Patient: Female, age 65
A 65-year-old woman, never-smoker, was referred for a second opinion in January 2014 because of an abnormal computed tomography (CT) of the chest with a mass in the right lower lobe. Extensive evaluation in the referring hospital had not revealed a diagnosis. A clear overview of the medical disease history is demonstrated in a timeline (Figure 1). Her medical history consisted of a right-sided mastectomy for breast cancer in 2006, with no adjuvant treatment indicated. On the staging 18-fluordeoxyglucose positron emission tomography-computed tomography (18FDG-PET-CT) for the breast cancer in 2006 an asymptomatic, 30-mm diameter, lobulated 18FDG-negative solitary mass was seen in the right lower lobe. Bronchoscopic sampling for cytology and microbiological cultures showed neither proof of malignancy nor infection, and follow-up was chosen. Serial follow-up chest CTs up to December 2011 (total follow-up of 5 years) showed no change and follow-up was ended.
In August 2013, she was seen in the referring hospital because of a productive cough, dyspnea on exertion, tiredness, and weight loss since the last 3 months. There was no fever nor night sweats. 18FDG-PET-CT revealed an intense 18FDG-avid mass in the right lower lobe, just next to the old pulmonary lesion, with intense hilar lymphadenopathy (Figure 2). Differential diagnosis consisted of malignancy (metastatic breast cancer or primary lung cancer) or infection. Bronchoscopic sampling, CT-guided biopsy, and endobronchial ultrasound with transbronchial needle aspiration (EBUS-TBNA) revealed no malignancy and cultures were negative (Table 1). Transthoracic biopsy of the mass showed fibrosis and a chronic inflammation with histiocytic reaction. A video-assisted thoracoscopy with partial wedge resection of the pulmonary nodule was performed to obtain a definitive diagnosis and to rule out or confirm malignancy. Pathologic analysis of the resection specimen showed fibrosis with bronchiectasis, focal inflammation, and bronchiolisation of the alveoli, but no malignancy or microorganisms (Table 1). With a diagnosis suggestive of cryptogenic organizing pneumonia, prednisone 0.5 mg/kg/day was initiated, although, due to steroid side-effects, limited in dose and duration (prednisone 0.5 mg/kg/day for 3 weeks followed by gradual tapering of the dose, total duration of prednisone treatment was 2 months). Despite the steroids, her complaints worsened and the patient was referred to our tertiary center in January 2014. A new 18FDG-PET-CT showed progression of the 18FDG-avid lesion with extension into the mediastinum and lymph node station 4R, with also mass effect on the right pulmonary artery and invasion of the left superior pulmonary vein (Figure 2). There was no evidence of extrathoracic lesions. Because of the invasive growth, malignancy was again in the differential diagnosis. In our hospital, renewed analysis was performed with bronchoscopy and mediastinoscopy, both without evidence of malignancy or infection (Table 1). Cytology of the bronchial aspirate showed sporadic hyphae (most probable Aspergillus), but without growth on culture and these were considered contamination or colonization. In March 2014, a multidisciplinary decision was made for a treatment with a higher dose of prednisone 1 mg/kg/day in combination with macrolide antibiotic treatment for 3 months (with slow tapering of the steroids) under suspicion of cryptogenic organizing pneumonia, but without clinical or radiologic response. Additional diagnostics were considered for the growing part of the lesion, but a CT-guided biopsy and surgical sampling were both not possible because of the risk of a massive bleeding. A follow-up 18FDG-PET-CT was scheduled to evaluate whether in the follow-up lesions would become better accessible for further diagnostic work-up. During the pulmonary work-up, in March 2014, the patient developed new complaints of progressive muscle weakness and sensibility loss of the right upper arm. She was hospitalized in the referring hospital. Additional brain imaging with magnetic resonance imaging (MRI) revealed multiple brain lesions in the cortex and watershed region, in the left corpus callosum, the left thalamus and partially in the right semioval center, which were considered brain metastases by the referring hospital (Figure 3). The MRI was revised by an experienced neuro-radiologist in our hospital who withheld a differential diagnosis of ischemia and metastasis. The brain lesions were not accessible for a biopsy because of the location and small size. Because of a poor clinical condition combined with a differential diagnosis of ischemia, no brain radiation was initiated. Patient was discharged after 11/2-week hospitalization in the referring hospital. The neuro-oncology multidisciplinary team advised follow-up MRI 3 months later. On this MRI (May 2014), two lesions had enlarged significantly with marked perilesional edema but other lesions showed shrinkage (Figure 4). The radiologic appearance with restrictive diffusion of these lesions on diffusion-weighted images was suggestive for (atypical) cerebral abscesses rather than metastases. The 18FDG-PET-CT showed further growth of the mass in the right lower lobe but without distant lesions. At the same time, the patient developed multiple ill-defined skin lesions. Because of her worse clinical condition, she was hospitalized in our tertiary hospital and cerebral and skin biopsies were performed: both showed marked inflammation and fungal hyphae with dichotomous branching, suggestive for Aspergillus, there was no evidence for malignancy (Table 1; Figures 5 and 6). Cultures of the wound fluid after skin biopsy also revealed Aspergillus (Table 1). The definitive diagnosis of proven invasive aspergillosis with pulmonary, mediastinal, cerebral, and skin involvement was made. Treatment with voriconazole was initiated with monitoring of serum and cerebral spinal fluid (CSF) voriconazole levels. Because of progressive somnolence caused by hydrocephalus, repeated CSF drainage was necessary. Eventually, five neurosurgical procedures were needed for effective control of the infection and adequate drainage of the CSF, with in the end placement of an internal ventriculo-peritoneal drain. During treatment with voriconazole, there was a slow clinical recovery. Additional immunological analysis did not reveal an immunity disorder; there were normal titers of total IgG, IgM, IgG, and IgA, there were no complement abnormalities, screening for antinuclear antibodies and antineutrophil cytoplasmic antibodies was negative. Only the use of prednisone could be identified as immunosuppressant factor which aided the further dissemination of this opportunistic infection. MRI of the brain performed after 6 months of treatment showed marked improvement without evidence of hydrocephalus, the chest CT also improved. Patient was discharged in December 2014, 7 months after admission. She rehabilitated and made a near complete recovery.
Keywords: aspergillosis, brain abscess, brain metastasis, brain neoplasms, differential diagnosis, lung cancer, lung neoplasms
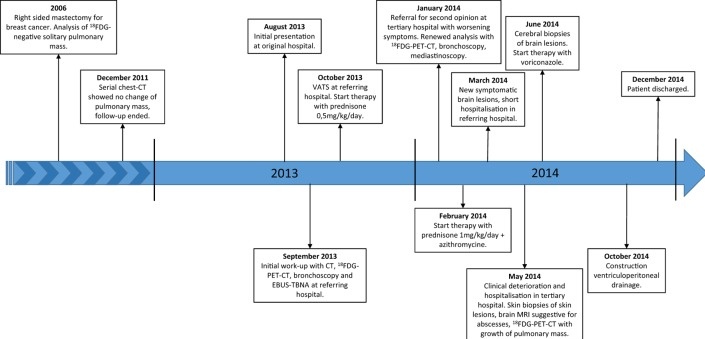
Image caption: Timeline. Abbreviations: 18FDG, 18-fluordeoxyglucose; CT, computed tomography; VATS, video assisted thoracic surgery; 18FDG-PET-CT, 18-fluordeoxyglucose positron emission tomography-computed tomography; EBUS-TBNA, endobronchial ultrasound with transbronchial needle aspiration; MRI, magnetic resonance imaging.